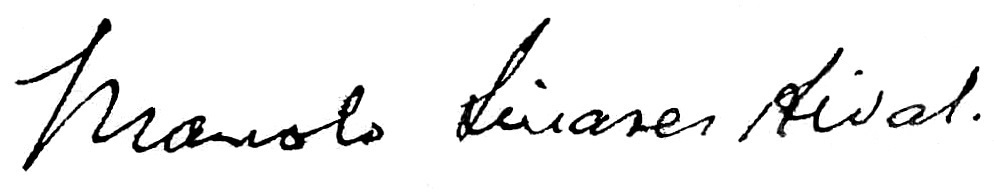
Signature of: manuel linares rivas